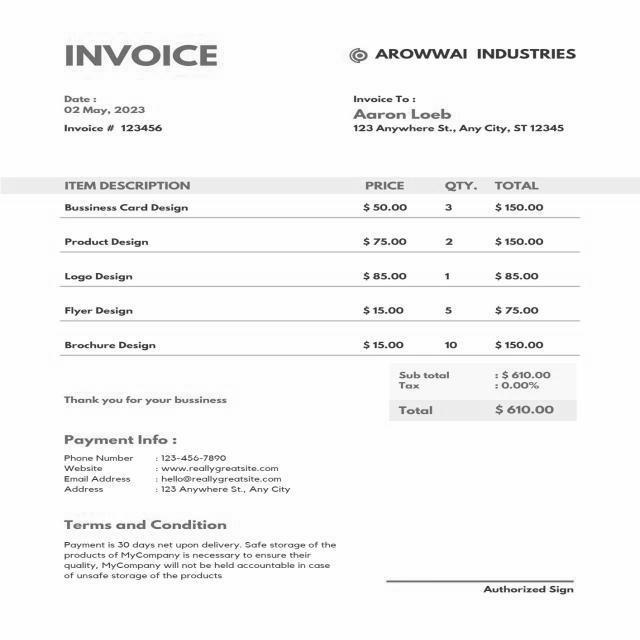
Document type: Invoice